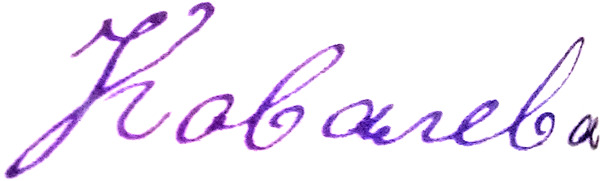
Signature of: q47010366